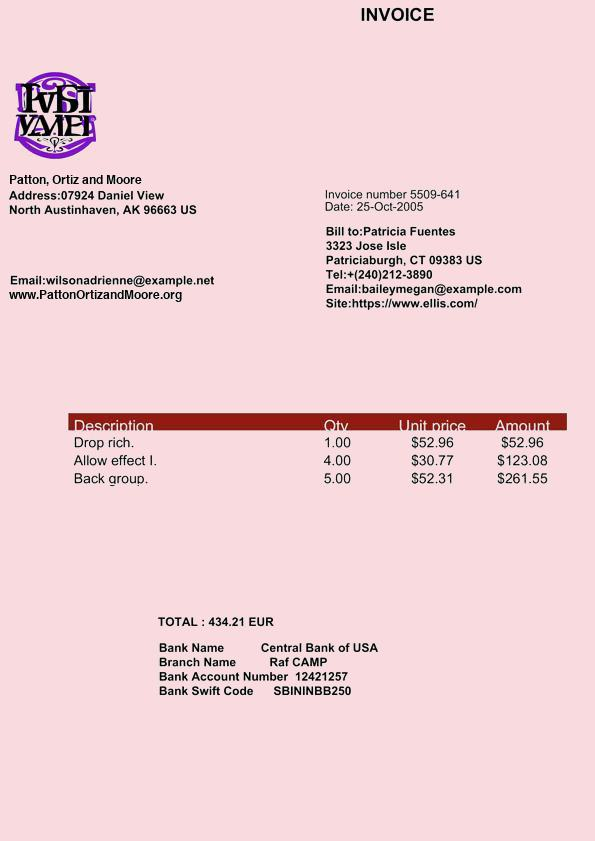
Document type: Invoice